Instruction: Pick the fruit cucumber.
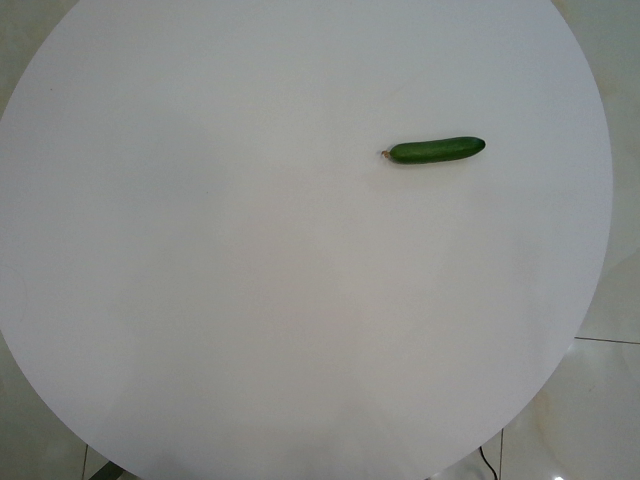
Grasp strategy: vertical